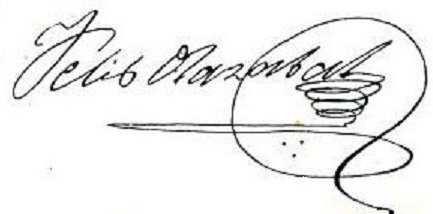
Signature of: félix olazábal